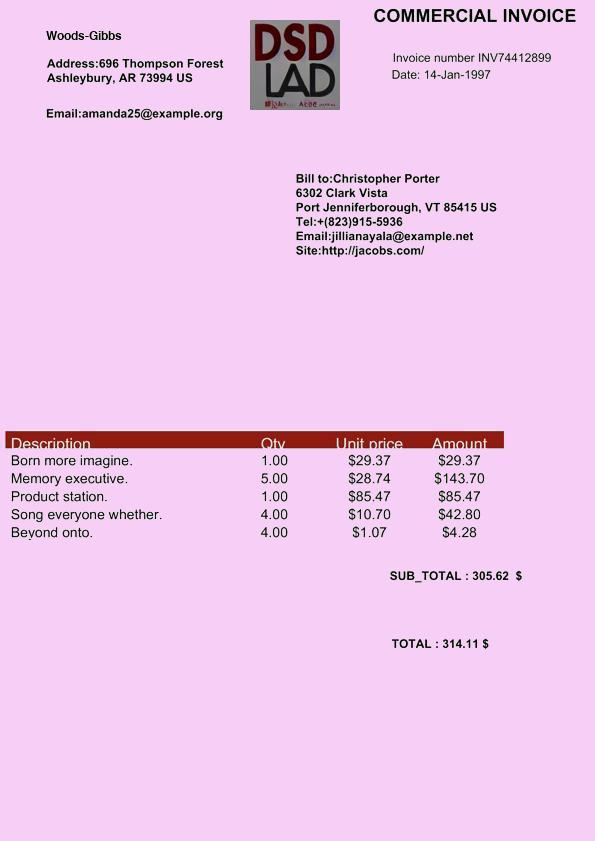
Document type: Invoice